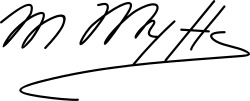
Signature of: manush myftiu